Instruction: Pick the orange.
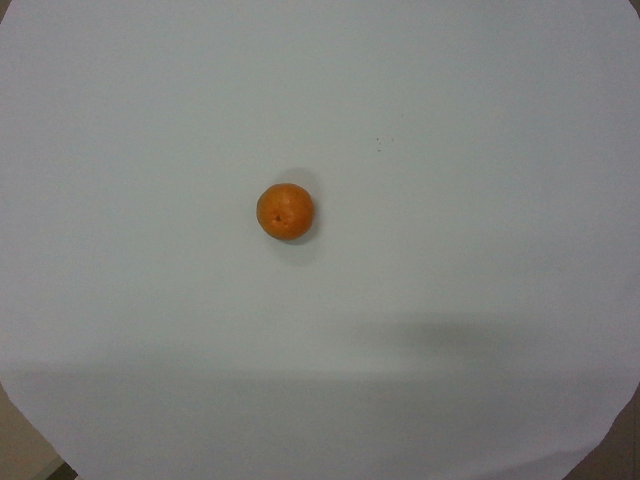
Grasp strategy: vertical